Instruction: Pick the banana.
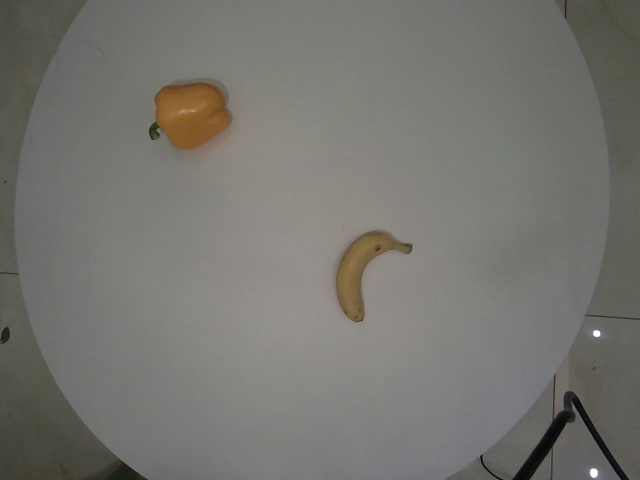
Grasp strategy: vertical